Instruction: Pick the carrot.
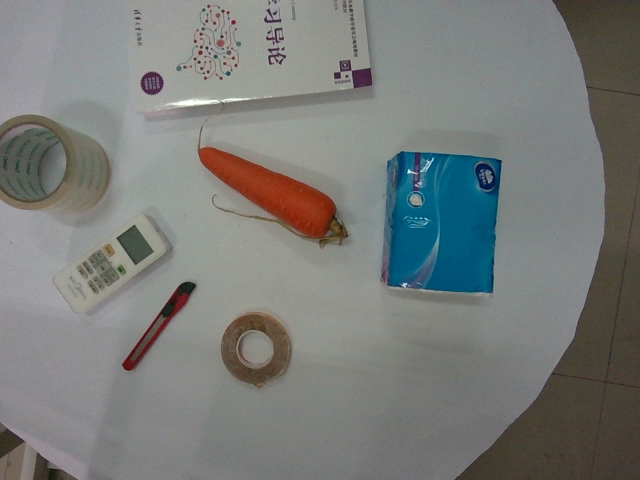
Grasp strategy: vertical